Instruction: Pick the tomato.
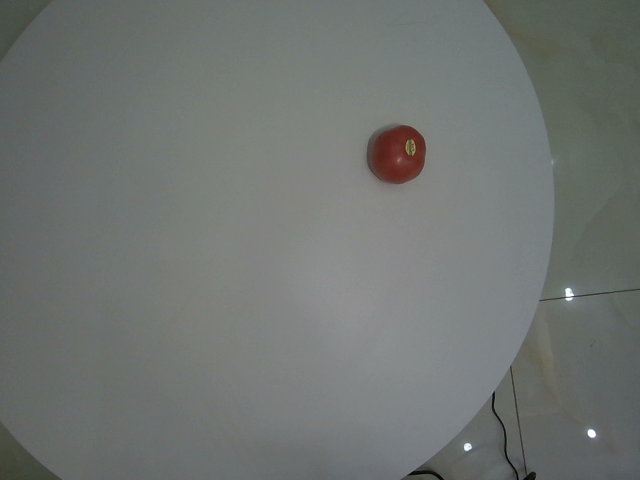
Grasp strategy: vertical